Question: Which state is mentioned in the document?
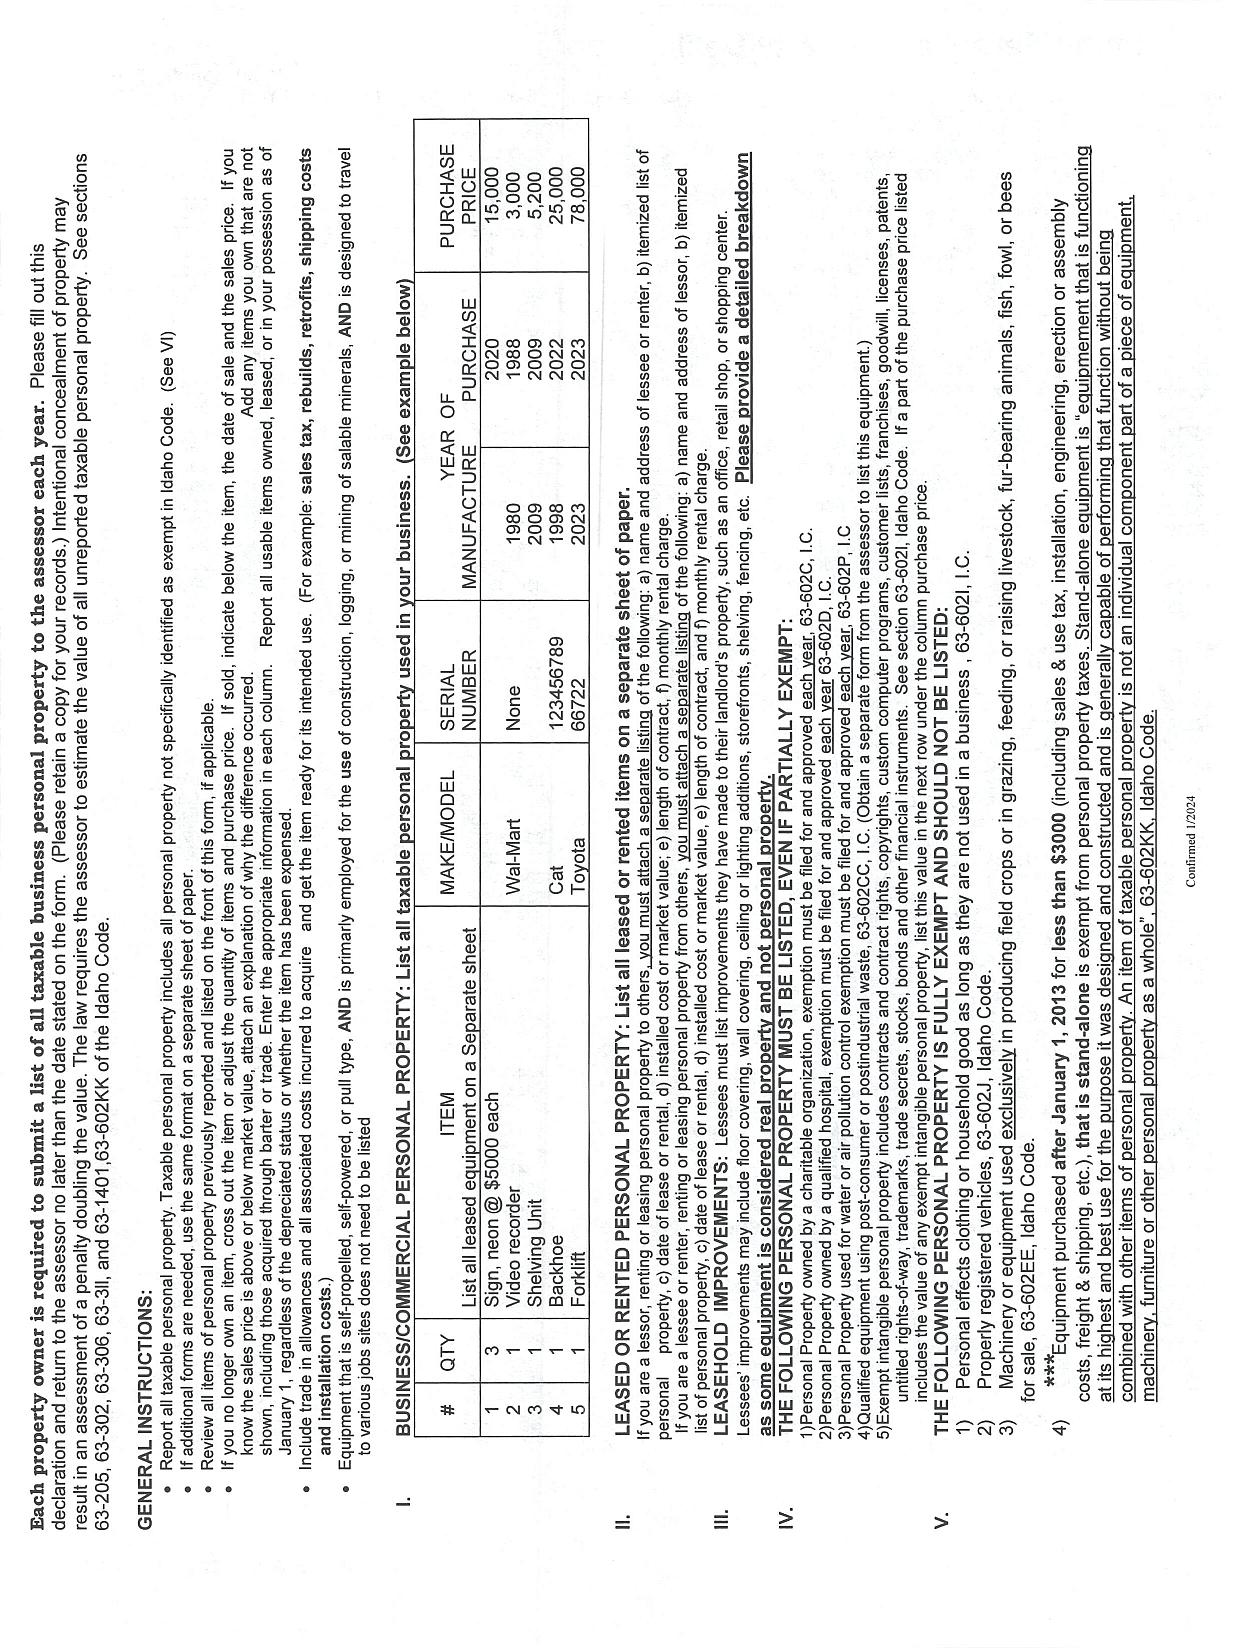
Answer: "FL"